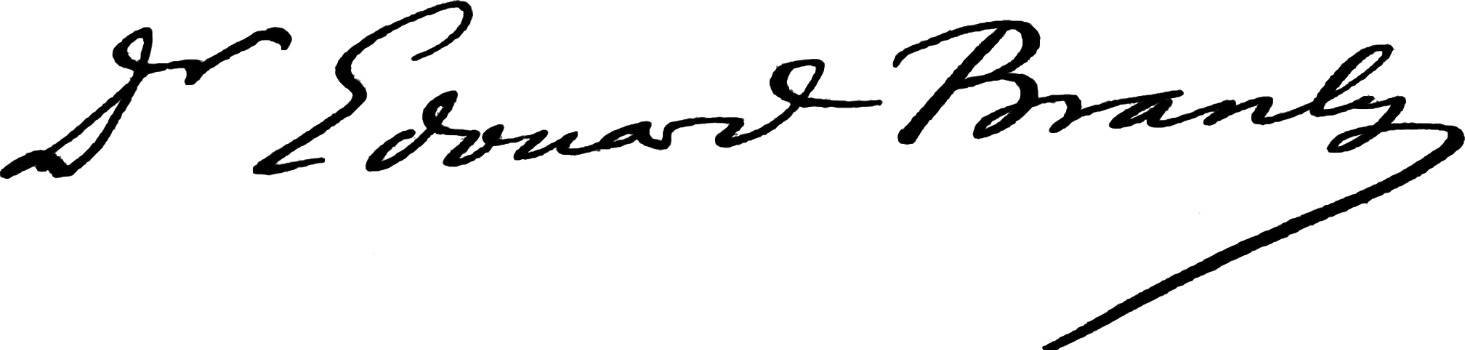
Signature of: édouard branly